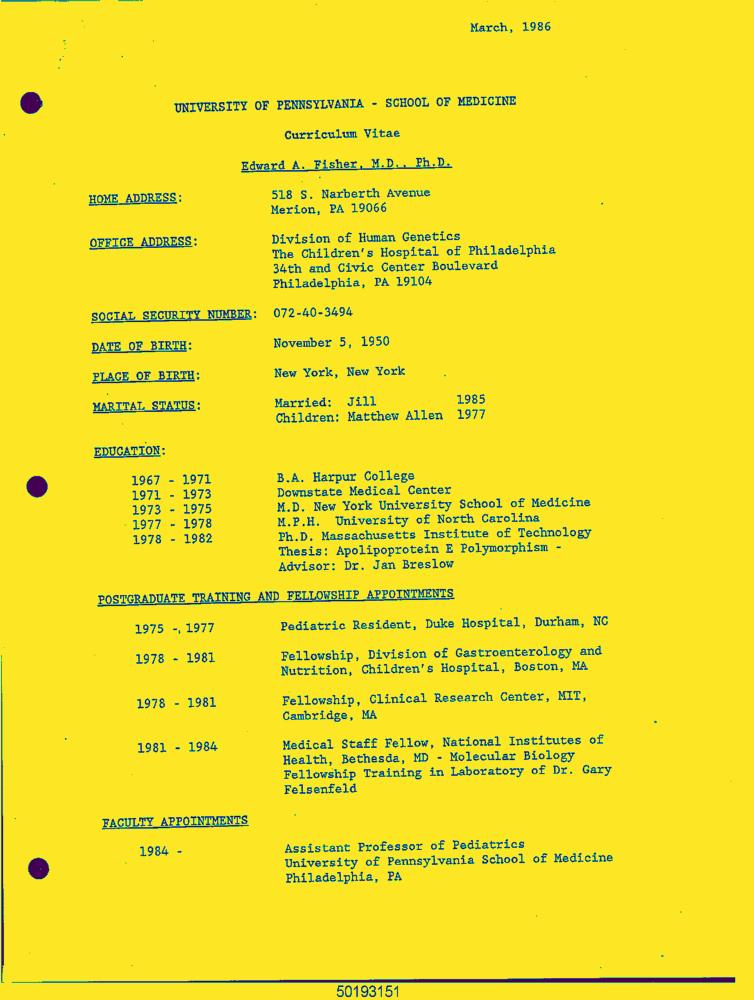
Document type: Resume-Doc